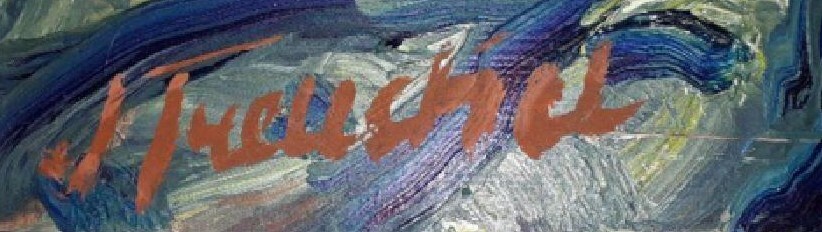
Signature of: josef treuchel